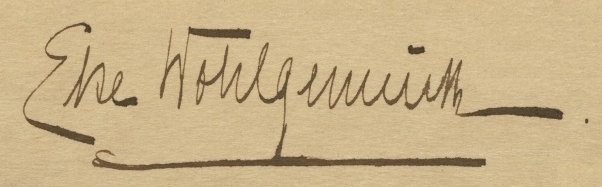
Signature of: else wohlgemuth